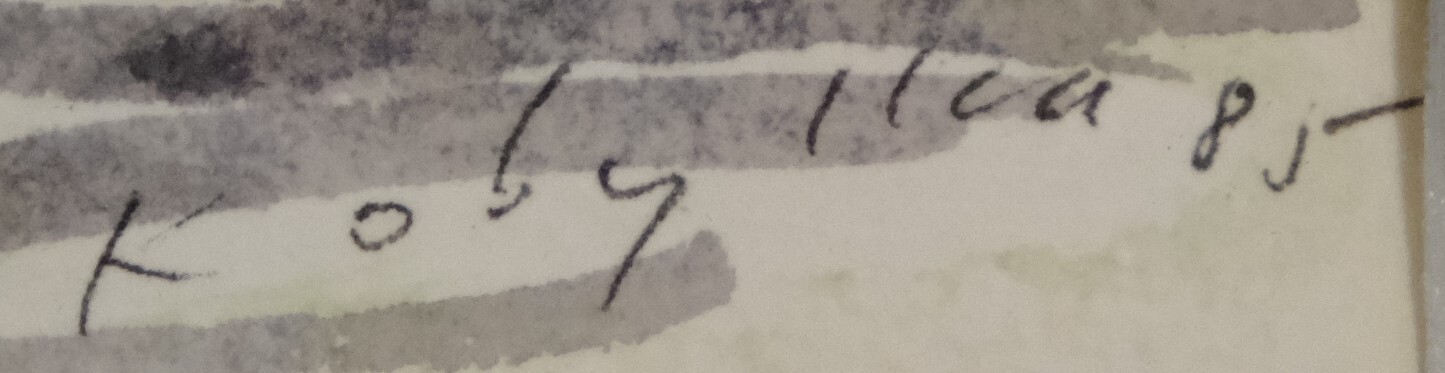
Signature of: vojtěch kobylka